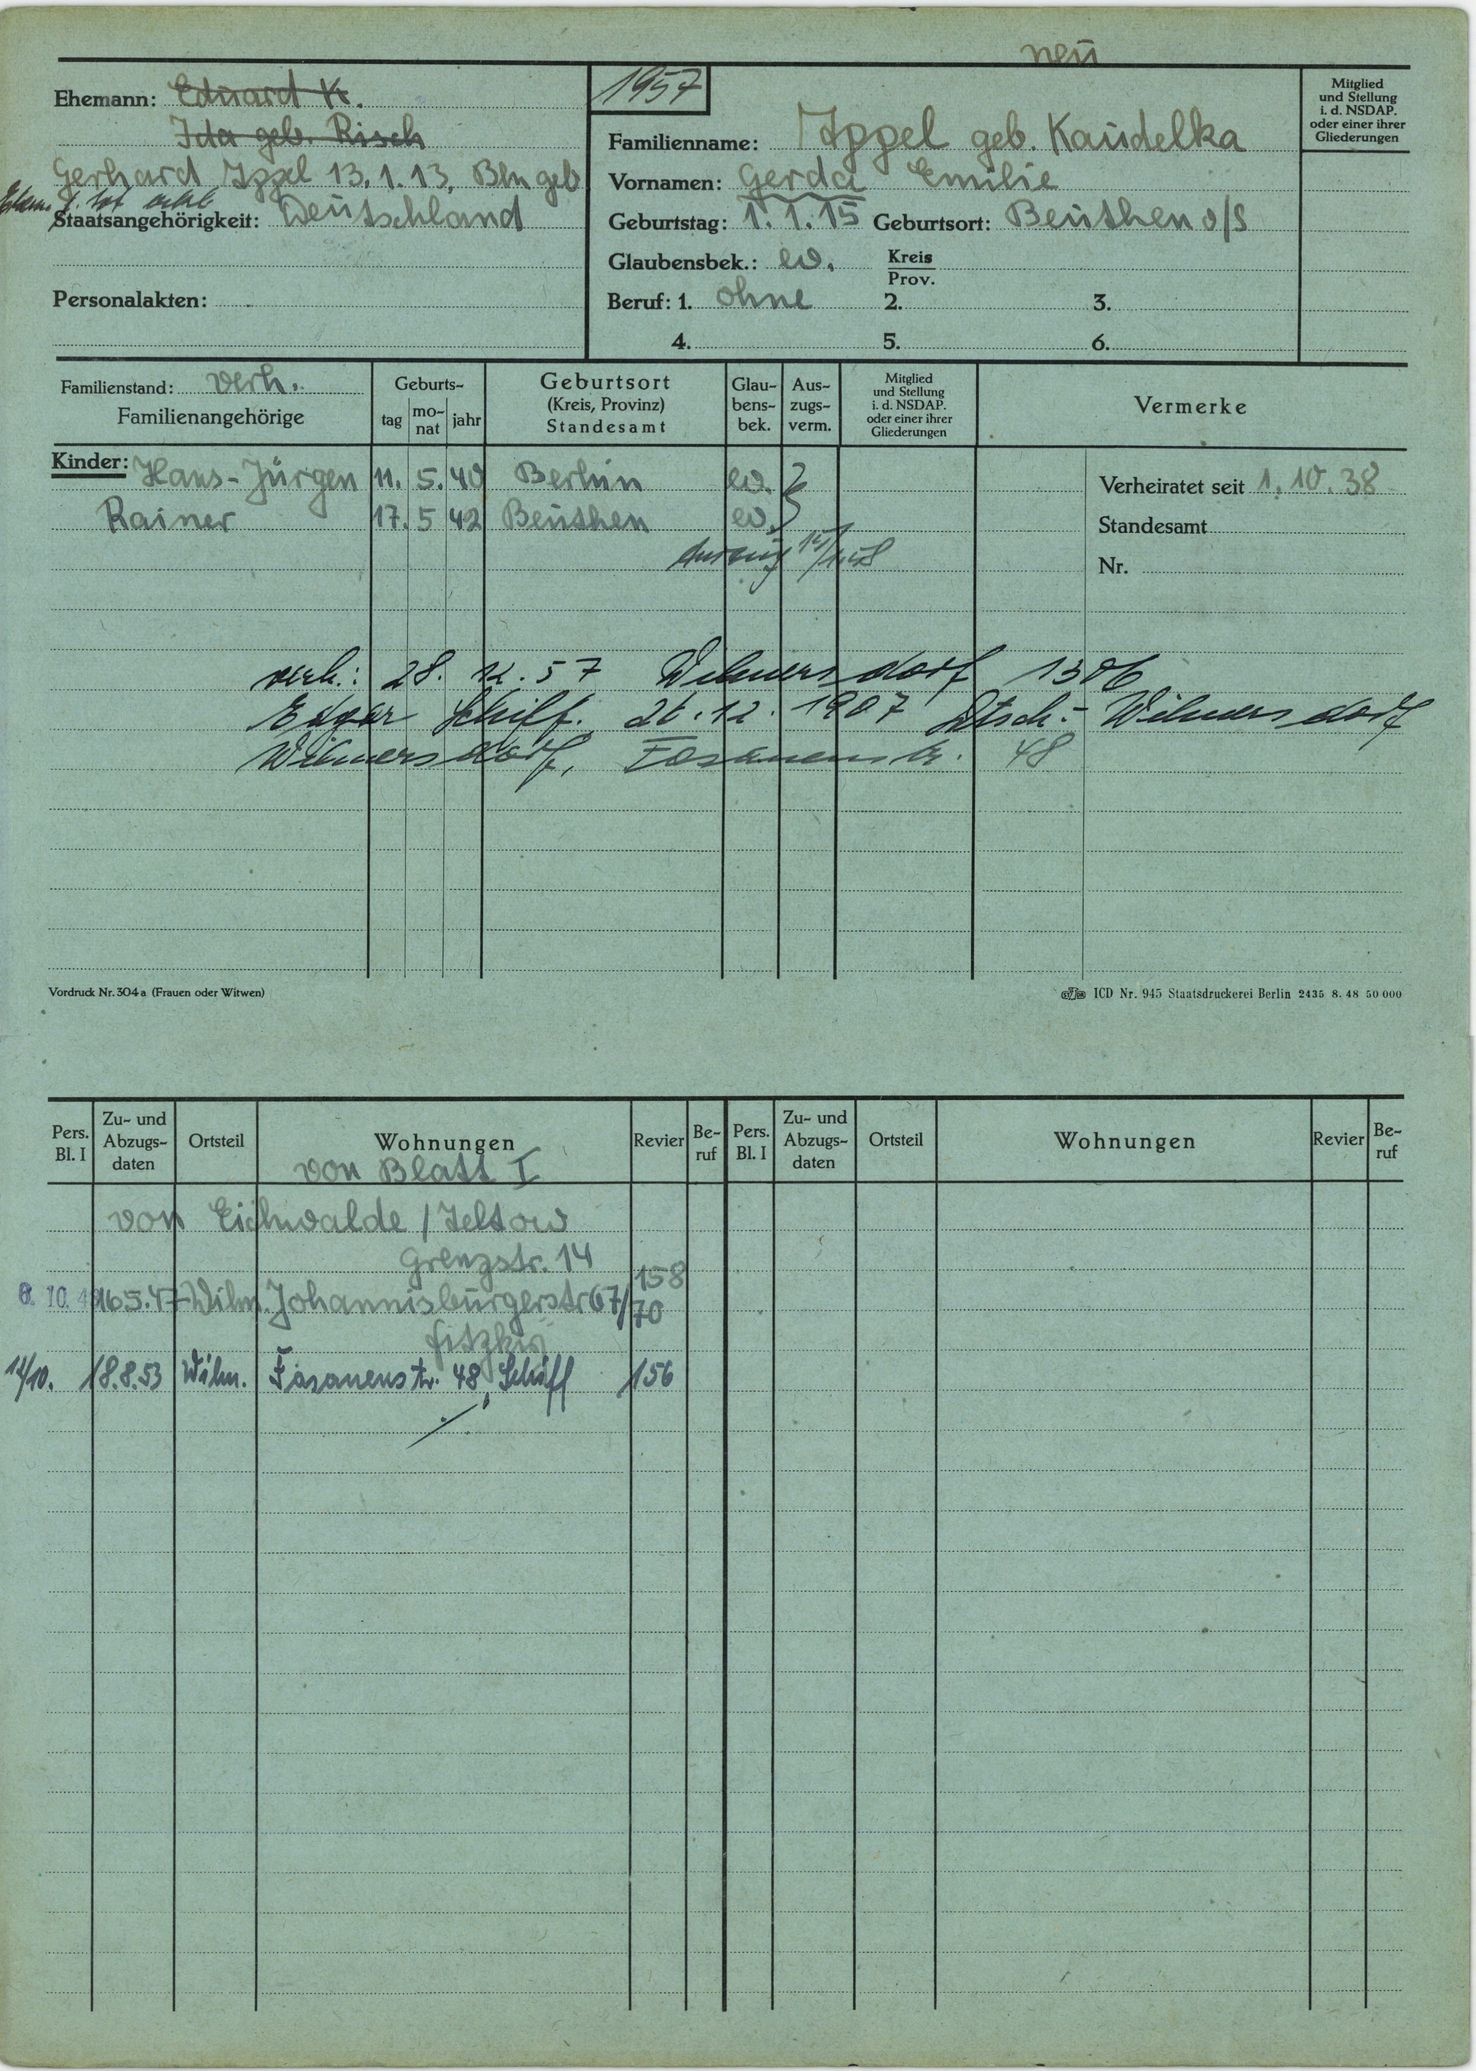
Appel geb. Kaudelka